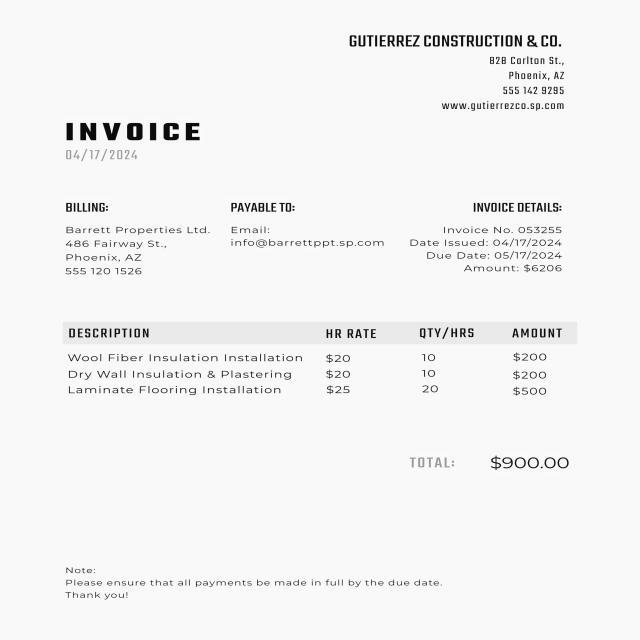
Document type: Invoice